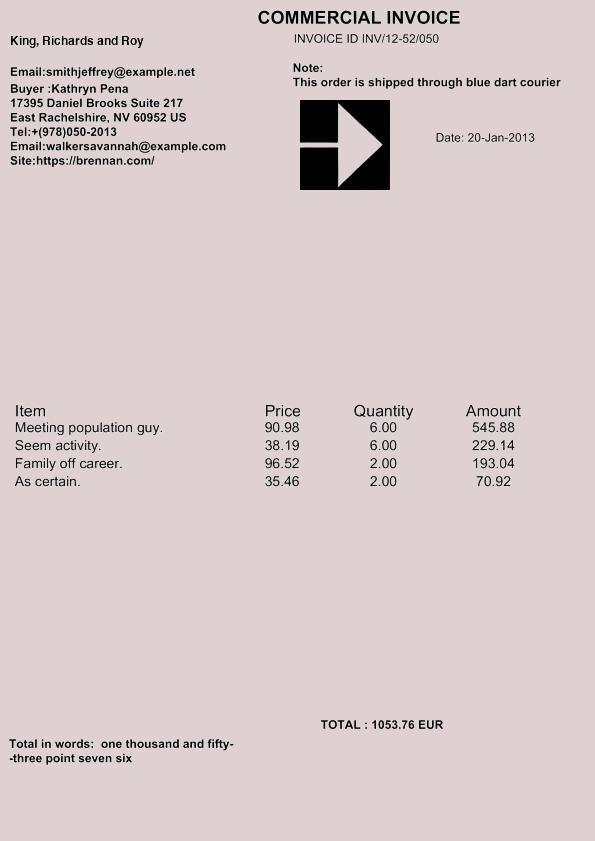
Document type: Invoice